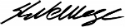
Signature of: kevin van de wege